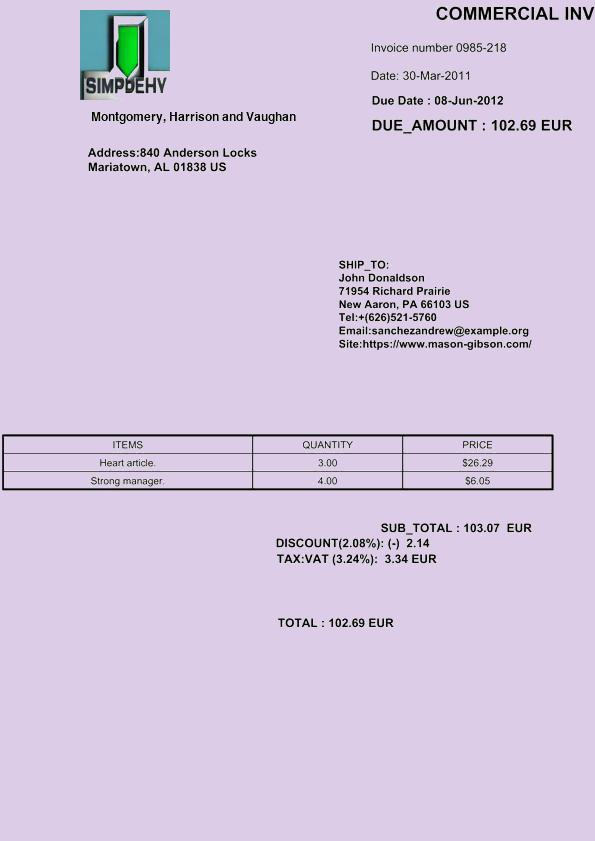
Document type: Invoice